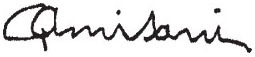
Signature of: giuseppe amisani